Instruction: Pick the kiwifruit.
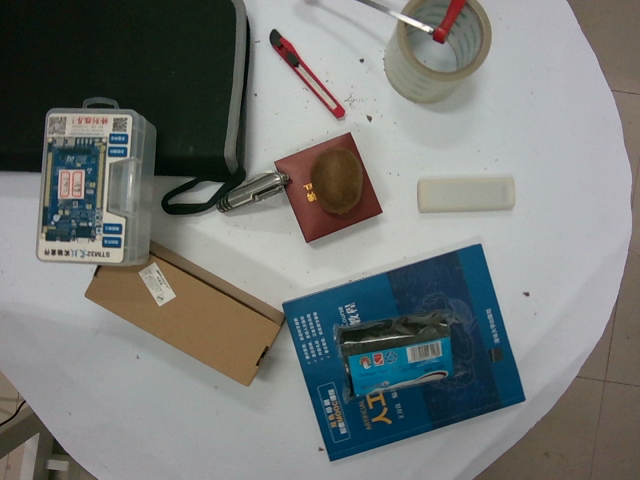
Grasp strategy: vertical